Patient: Male, age 64
A 64-year-old Japanese man presented to our hospital with a 2-week history of high fever and difficulty in micturination. Before the visit, the patient has been diagnosed with pharyngitis and had been administered antibiotics (Levofloxacin) at another clinic. At the first visit, urinary retention was revealed with lower abdominal pain. His past medical history included DM and a brain infarction. Laboratory data revealed a white blood cell count of 6400, a hemoglobin level of 12.0 g/dL, a hematocrit of 36.0%, a platelet count of 26.9x104, a serum glucose level of 525 mg/dL, a HbA1c level of 7.3%, and a C-reactive protein (CRP) concentration of 12.0 mg/dL. A urine culture yielded Escherichia coli (108 CFU/mL). An abdominal radiography showed an accumulation of gas in the urinary bladder wall and lumen (Figure 1A). An abdominal computed tomography (CT) demonstrated bilateral hydronephrosis, air-fluid levels in the urinary bladder, and gas accumulation in the urinary bladder wall (Figure 1B).
According to these radiographic examinations, this patient was diagnosed with EC, and antibiotics (Meropenem Hydrochloride; 1.0 g/day) were started. The glucose levels were regulated with insulin. Continuous urinary drainage with a urethral catheter improved the upper urinary tract obstruction. Furthermore, a characteristic accumulation of air in the urinary bladder wall obviously decreased. Although the fever went down within four days, it increased again with an exacerbation of respiratory symptoms, including cough, sputum, and difficulty in breathing. Although the white blood cell count did not increase, the CRP concentration increased (Figure 2). Antibiotics were administered for another week because aspiration pneumonia was suspected from the results of a chest CT scan (Figure 3A). However, the patient's condition did not improve. Finally the patient was diagnosed with a crisis of pulmonary TB after positive results of a TB polymerase chain reaction examination of the sputum were obtained and from the radiographic findings of the reexamined chest CT scan (Figure 3B). The patient received anti-TB therapy for two months, and he left the hospital in an improved condition.
Keywords: emphysematous cystitis, pulmonary tuberculosis
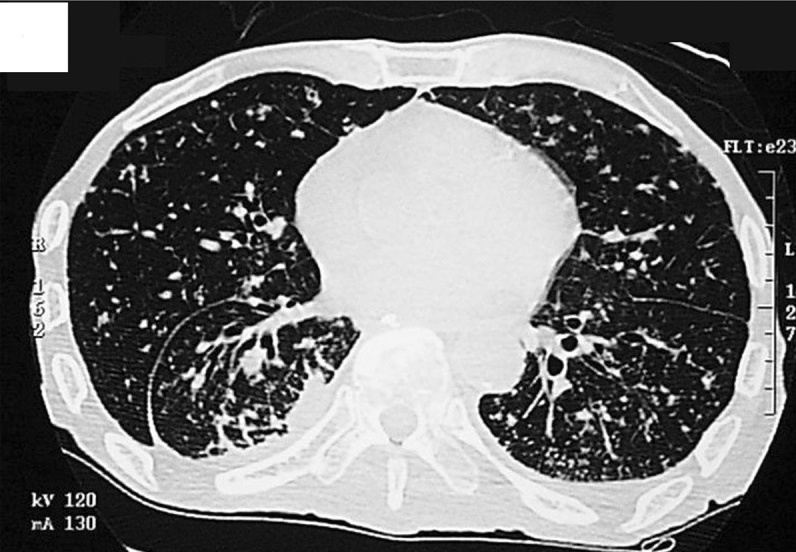
Image caption: (B) At two weeks after the initiation of the treatment, a CT scan shows bilateral small parenchymal consolidation with cavitations and small nodules. The crisis of the pulmonary tuberculosis was diagnosed.